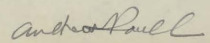
Signature of: andy paull